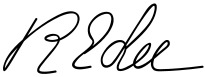
Signature of: robert e lee